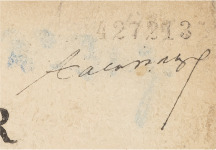
Signature of: alexandre lacassagne